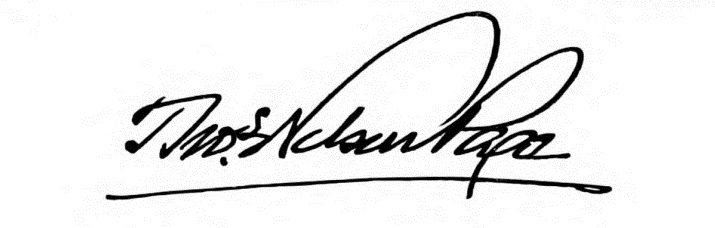
Signature of: thomas nelson page